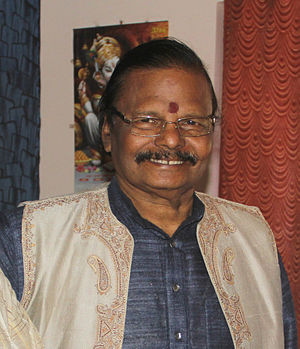
ଓଡ଼ିଆ: Noted Architect and Sculptor Padma Vibhushan Raghunath Mohapatra